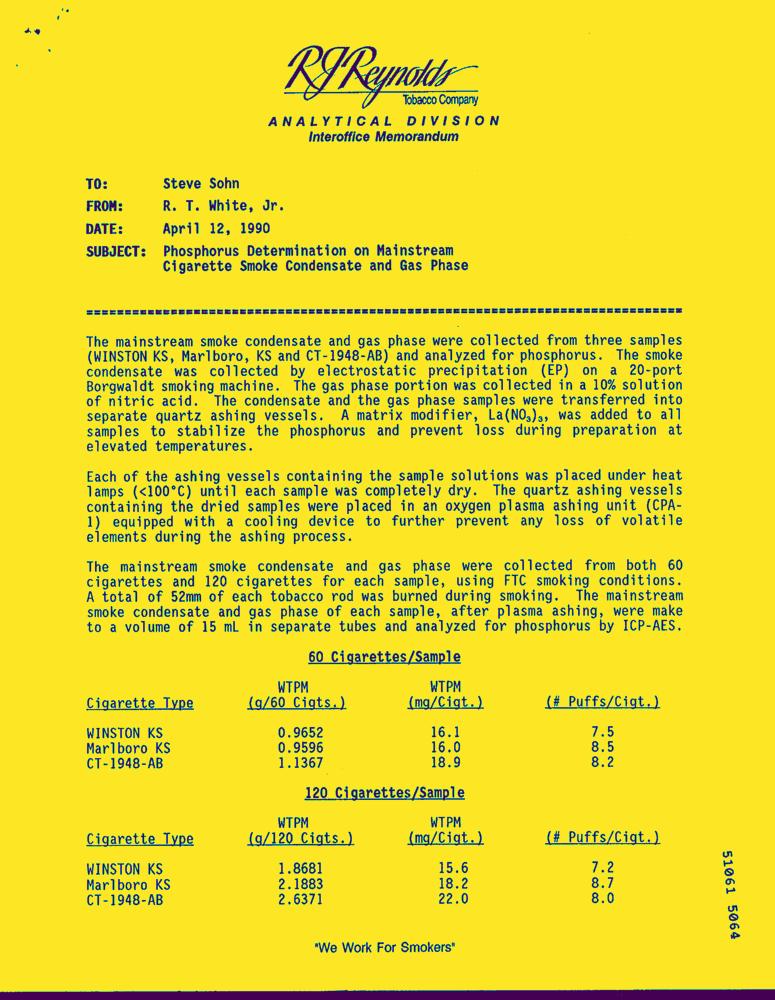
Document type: Letter-Doc